Question: How is the property described in the document?
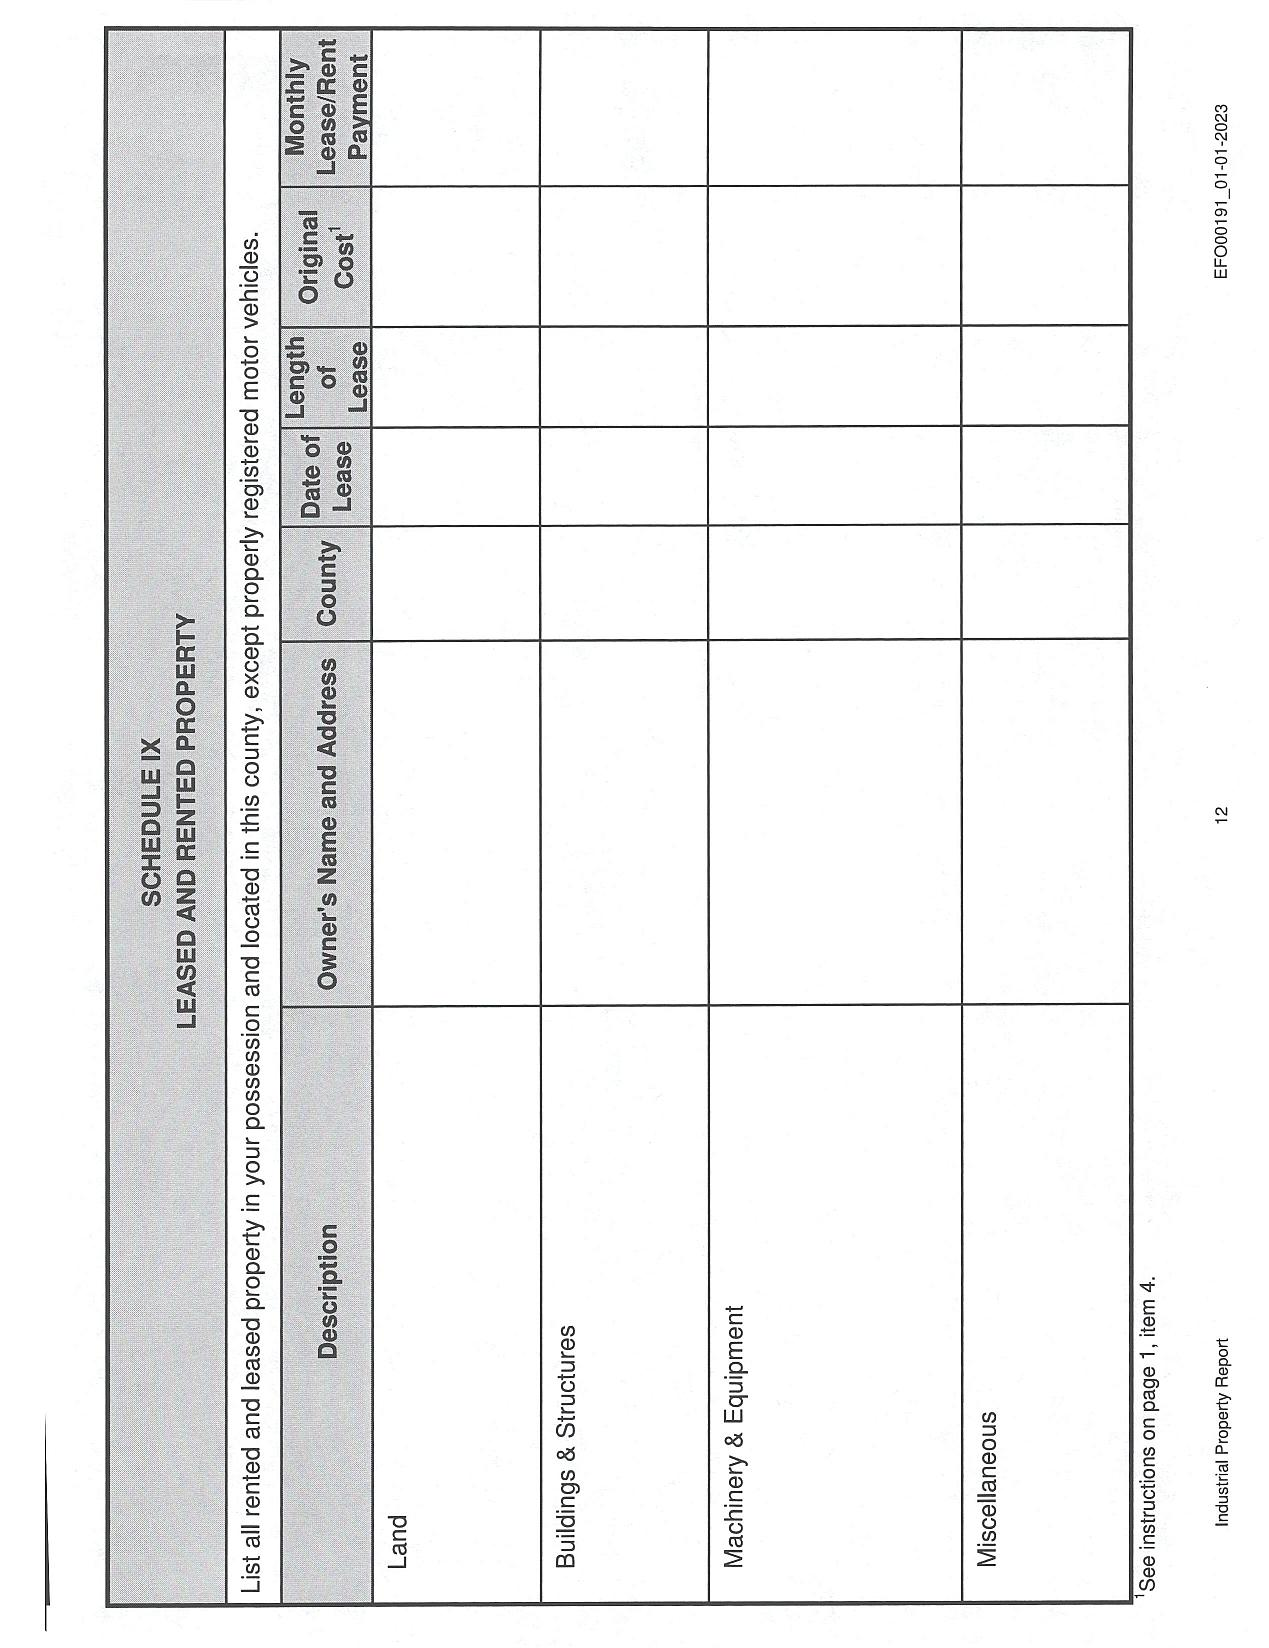
Answer: "Description"